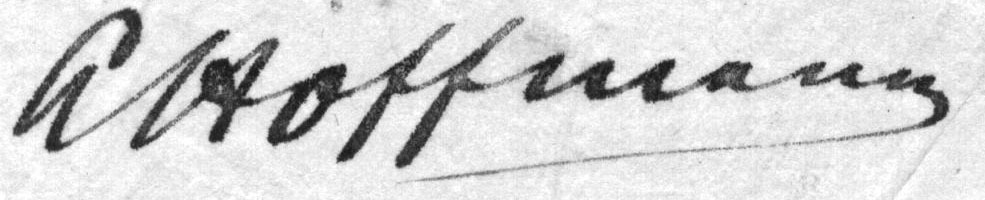
Signature of: leberecht hoffmann